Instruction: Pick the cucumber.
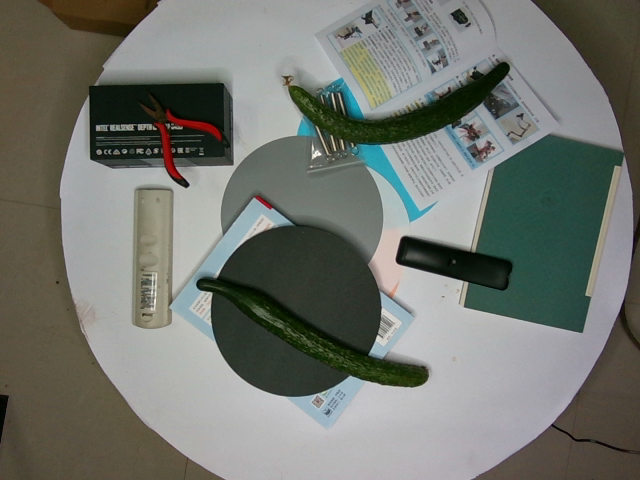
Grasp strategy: vertical